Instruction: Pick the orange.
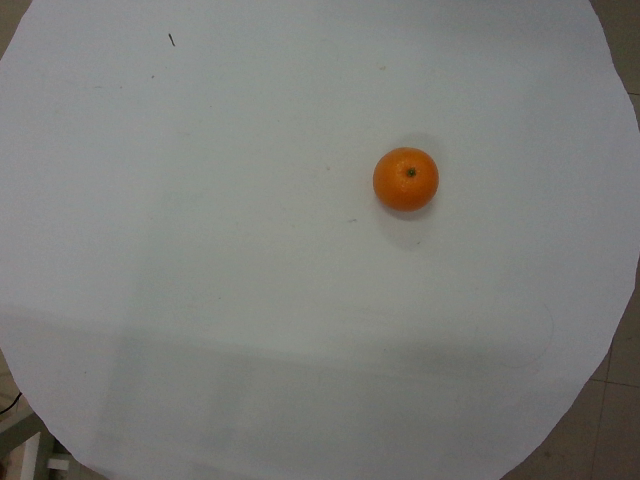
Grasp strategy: vertical